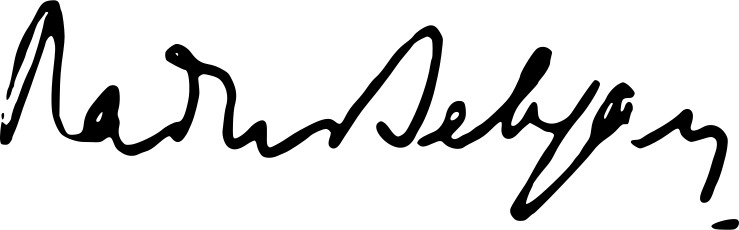
Signature of: radu beligan